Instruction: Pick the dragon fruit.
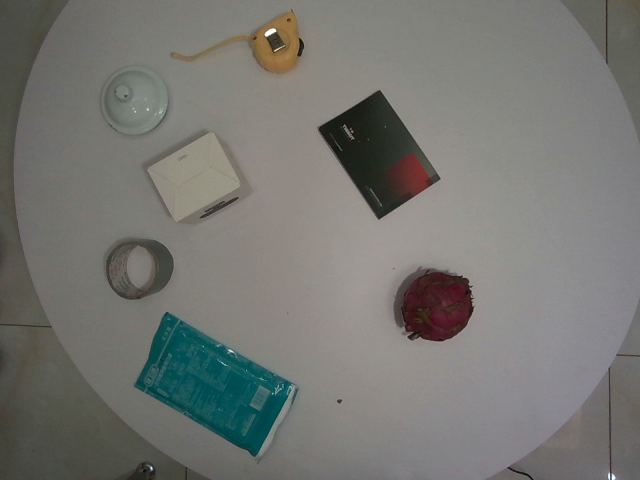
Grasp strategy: vertical